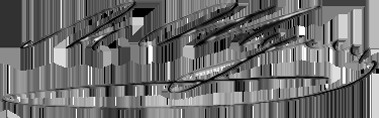
Signature of: moritz franz von schultz 1